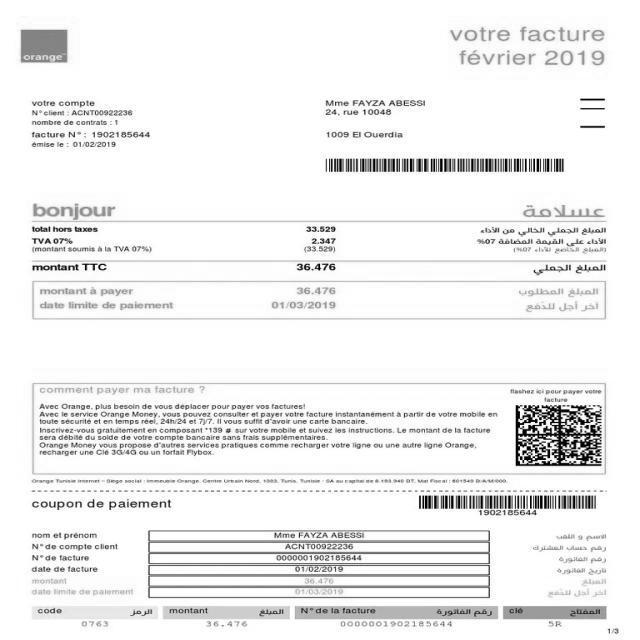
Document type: Invoice